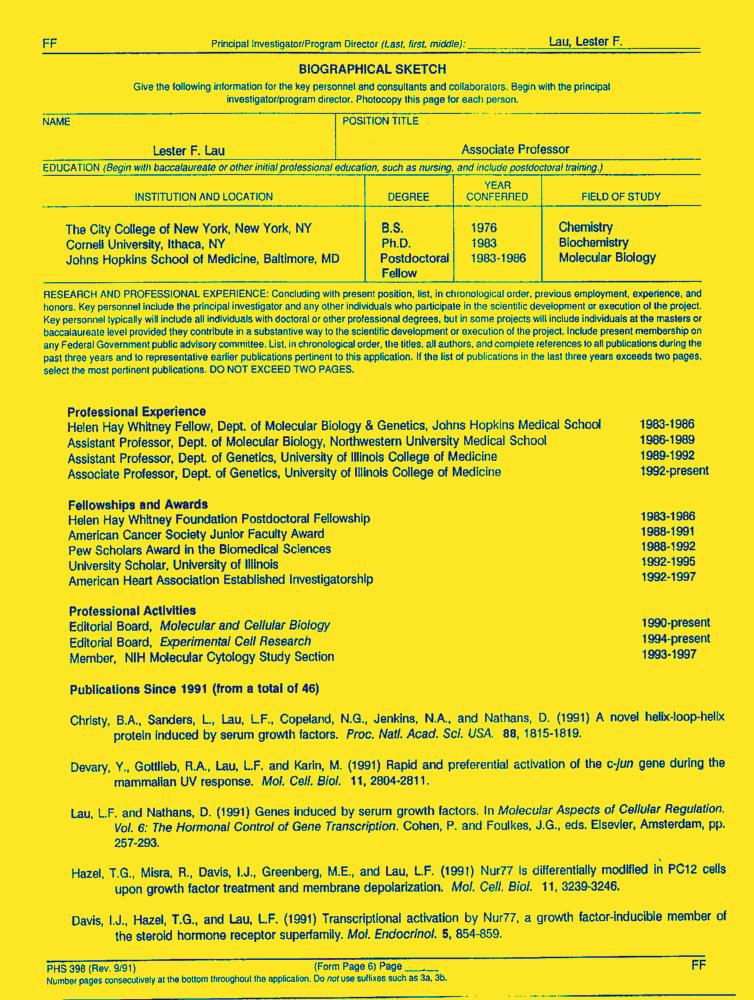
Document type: Resume-Doc